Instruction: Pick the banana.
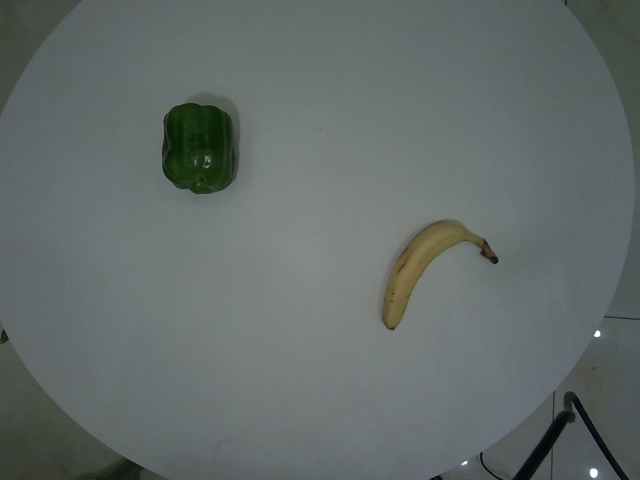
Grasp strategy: vertical